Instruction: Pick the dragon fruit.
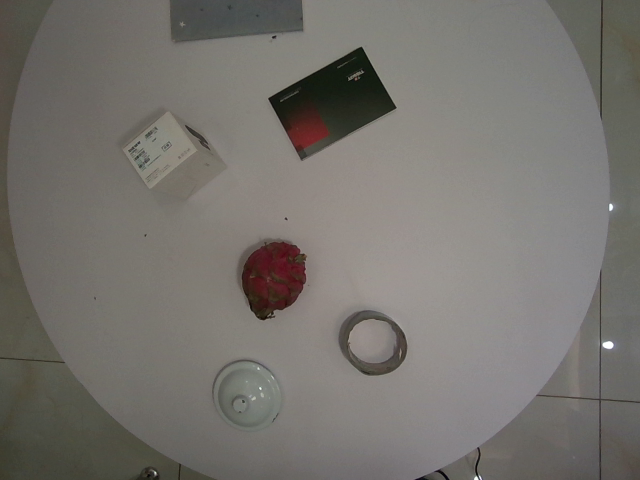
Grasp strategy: vertical